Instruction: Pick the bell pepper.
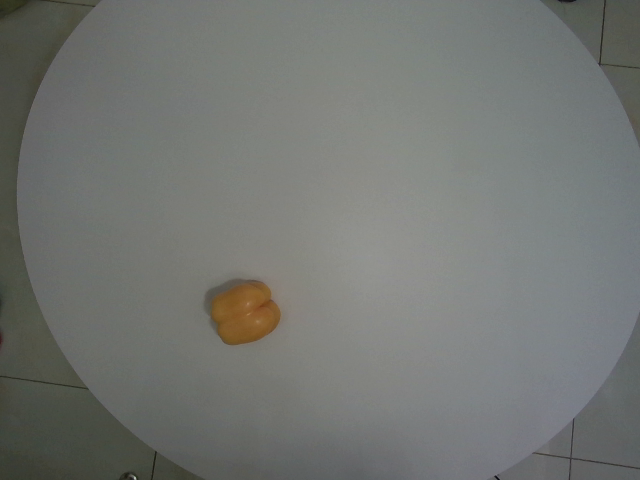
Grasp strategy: vertical